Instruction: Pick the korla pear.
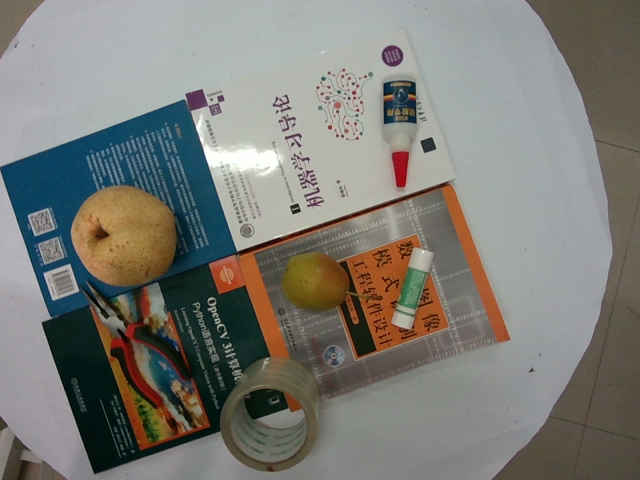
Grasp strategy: vertical